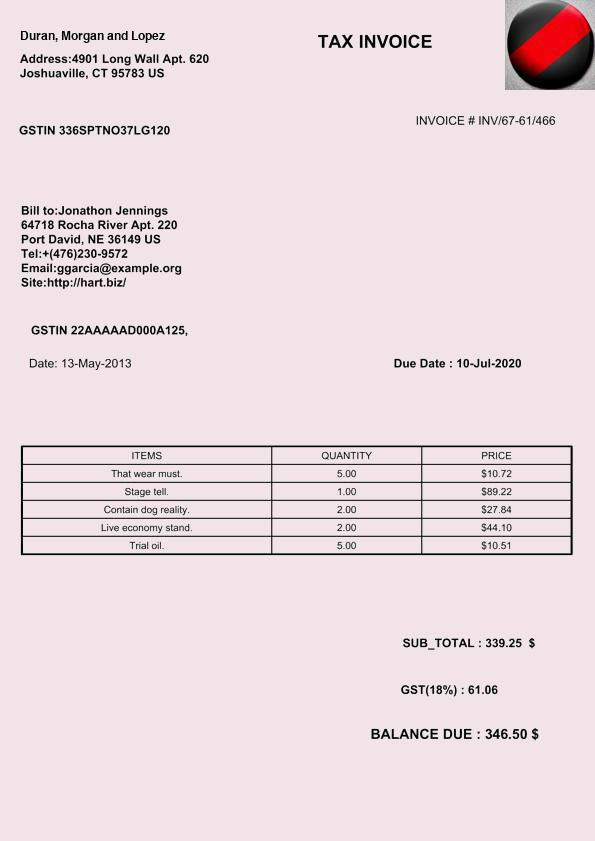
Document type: Invoice